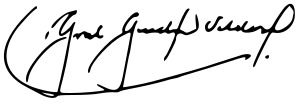
Signature of: guido vildoso